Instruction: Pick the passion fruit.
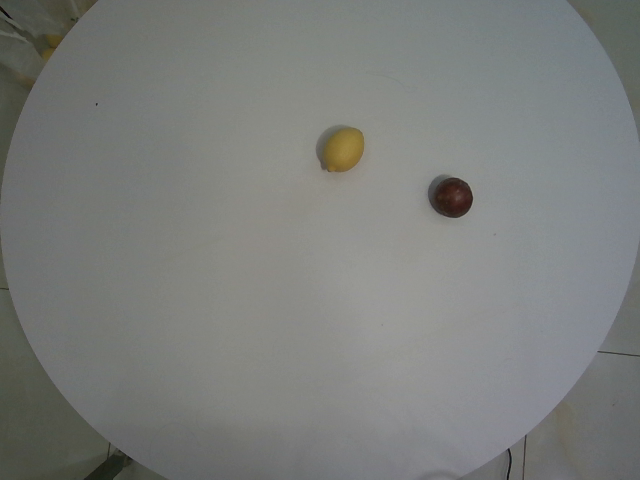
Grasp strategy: vertical